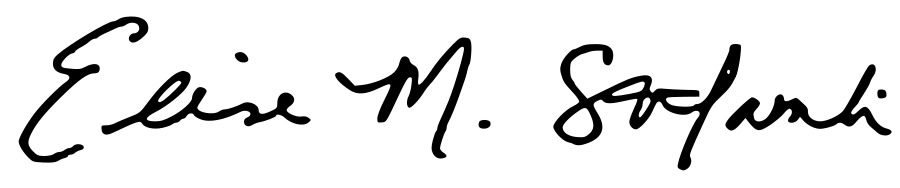
Signature of: elise stefanik